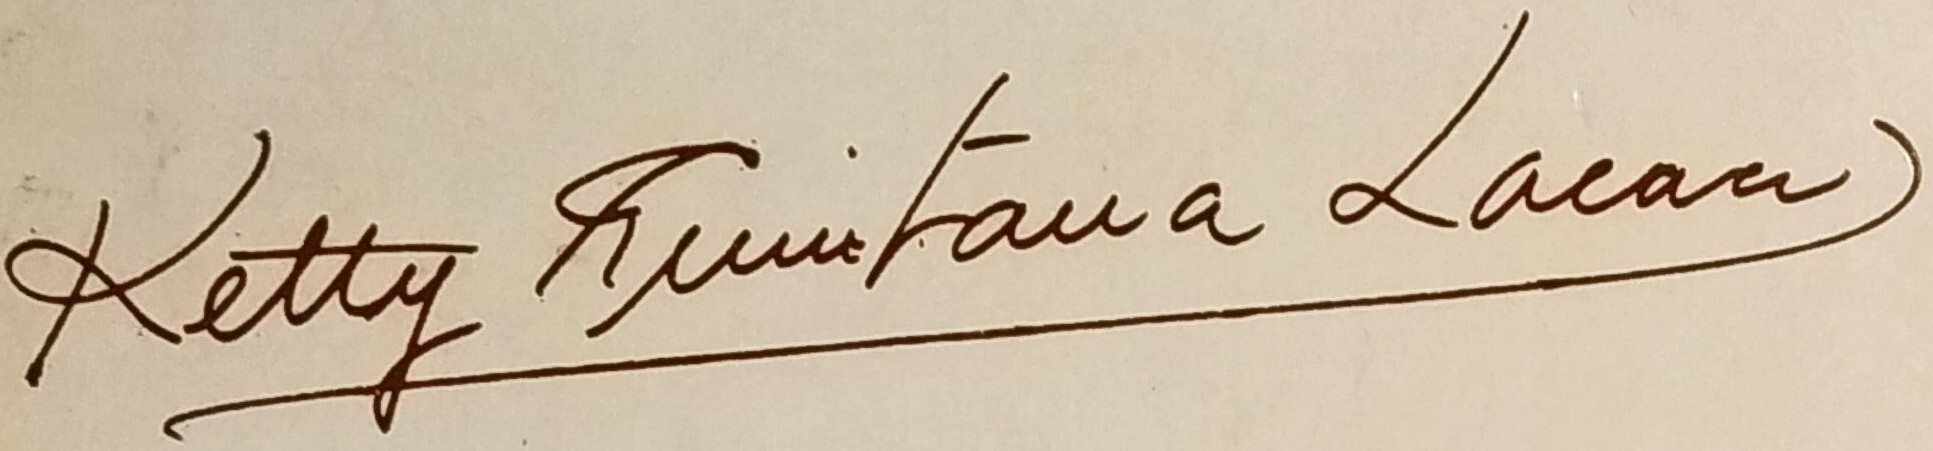
Signature of: ketty quintana lacaci